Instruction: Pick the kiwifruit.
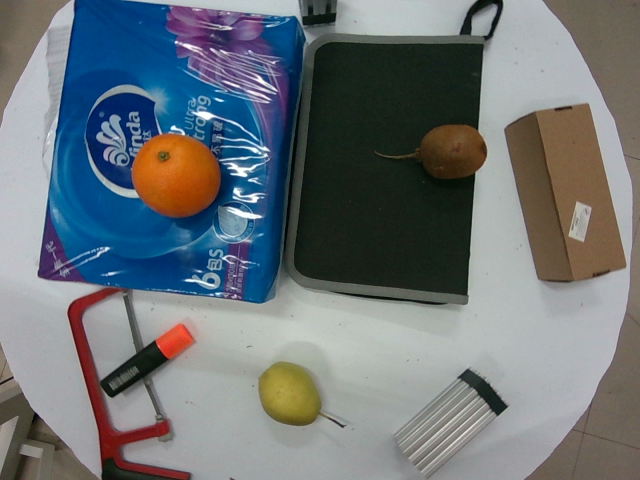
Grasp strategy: vertical